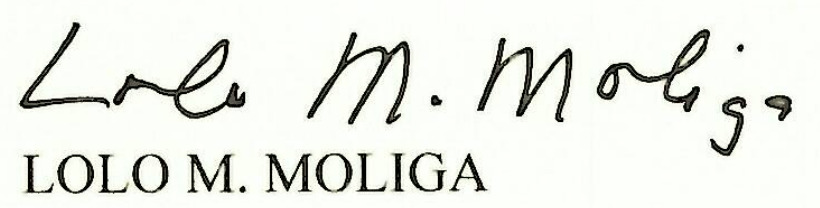
Signature of: lolo letalu matalasi moliga